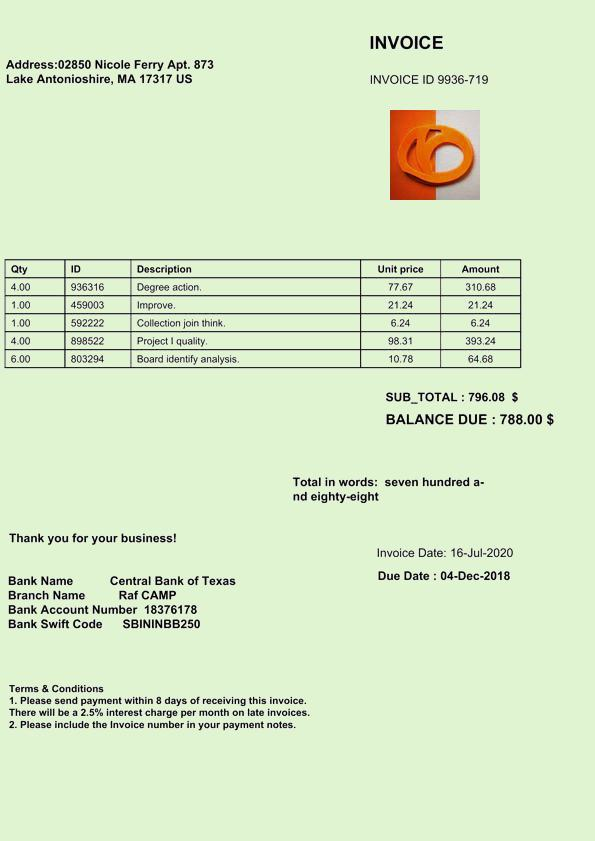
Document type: Invoice